Question: Describe the condition in detail:
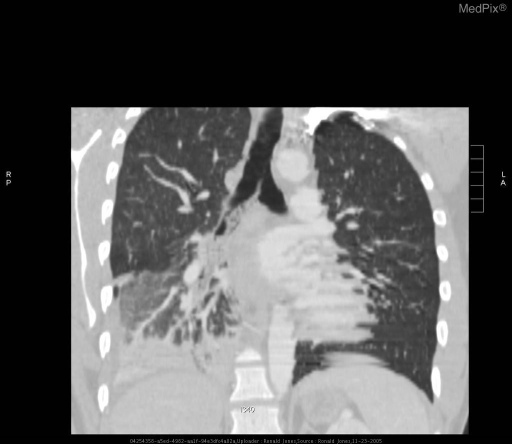
Answer: The disease is discussed as: Mucus plugs have numerous causes which include dysfunctional cilia, transport defects seen at the cellular level, pathology that causes airflow obstruction/edema/inflammation, and hypersecretion of the goblet cells.  Some disease processes known to cause these problems include cystic fibrosis, pneumonia, COPD, bronchiectasis, bronchitis, asthma, Kartagener’s syndrome, tuberculosis, aspergillous ect.

The exact mechanism of mucus plugging is not known.  Mucus accumulation is governed by the rate of mucus secretion and clearance through epithelial reabsorption, evaporation, cough transport, and ciliary transport. A defect in any one of these systems can disrupt the balance and cause pathology.  It is postulated in infammatory processes that the inflammation and edema impair the mucociliary transport system, and epithelial reabsorption causing an inability to effectively clear the mucus that is produced.  Accummulation of mucus in lungs with mucosal edema and bronchoconstriction give optimal conditions for airway plugging.

Other causes of increased mucosal production are decreased cilia motility include inhaled pollutants.  The most notorious of these is cigarette smoke which is also one of the major risk factors for developing COPD.  Under optimal conditions, mucus can be propelled by cilia at speeds up to 10mm/min with cilia beating at 20Hz.  Normal functioning cilia can clear 50% of particulate matter introduced into the lung in approximately 30 minutes.  However, this lung function can be dramatically reduced in acute and chronic lung processes leading to pulmonary dysfunction.

There are a variety of methods to control the accumulation of mucus in the pulmonary system.  Proposed methods include inhibiting hypersecretion, stimulating ciliary clearance, and stimulating cough clearance. It was believed that mucolytic agents such as N-acetylcysteine help decrease the viscosity and elasticity of the mucus allowing for easier clearance. However, studies involving this medication have not shown a significant effect in the clearance of mucus.  Chest physical therapy which moves mucus by gravity, vibration has been demonstrated to increase mucus clearance and is a commonly emplyed therapy. Bronchodilators are also often used to help open the airways.  However, the best method for decreasing pathologic mucus in the pulmonary system is to treat and control the underlying disorder.